Question: What is the date of the hearing as scheduled in the document?
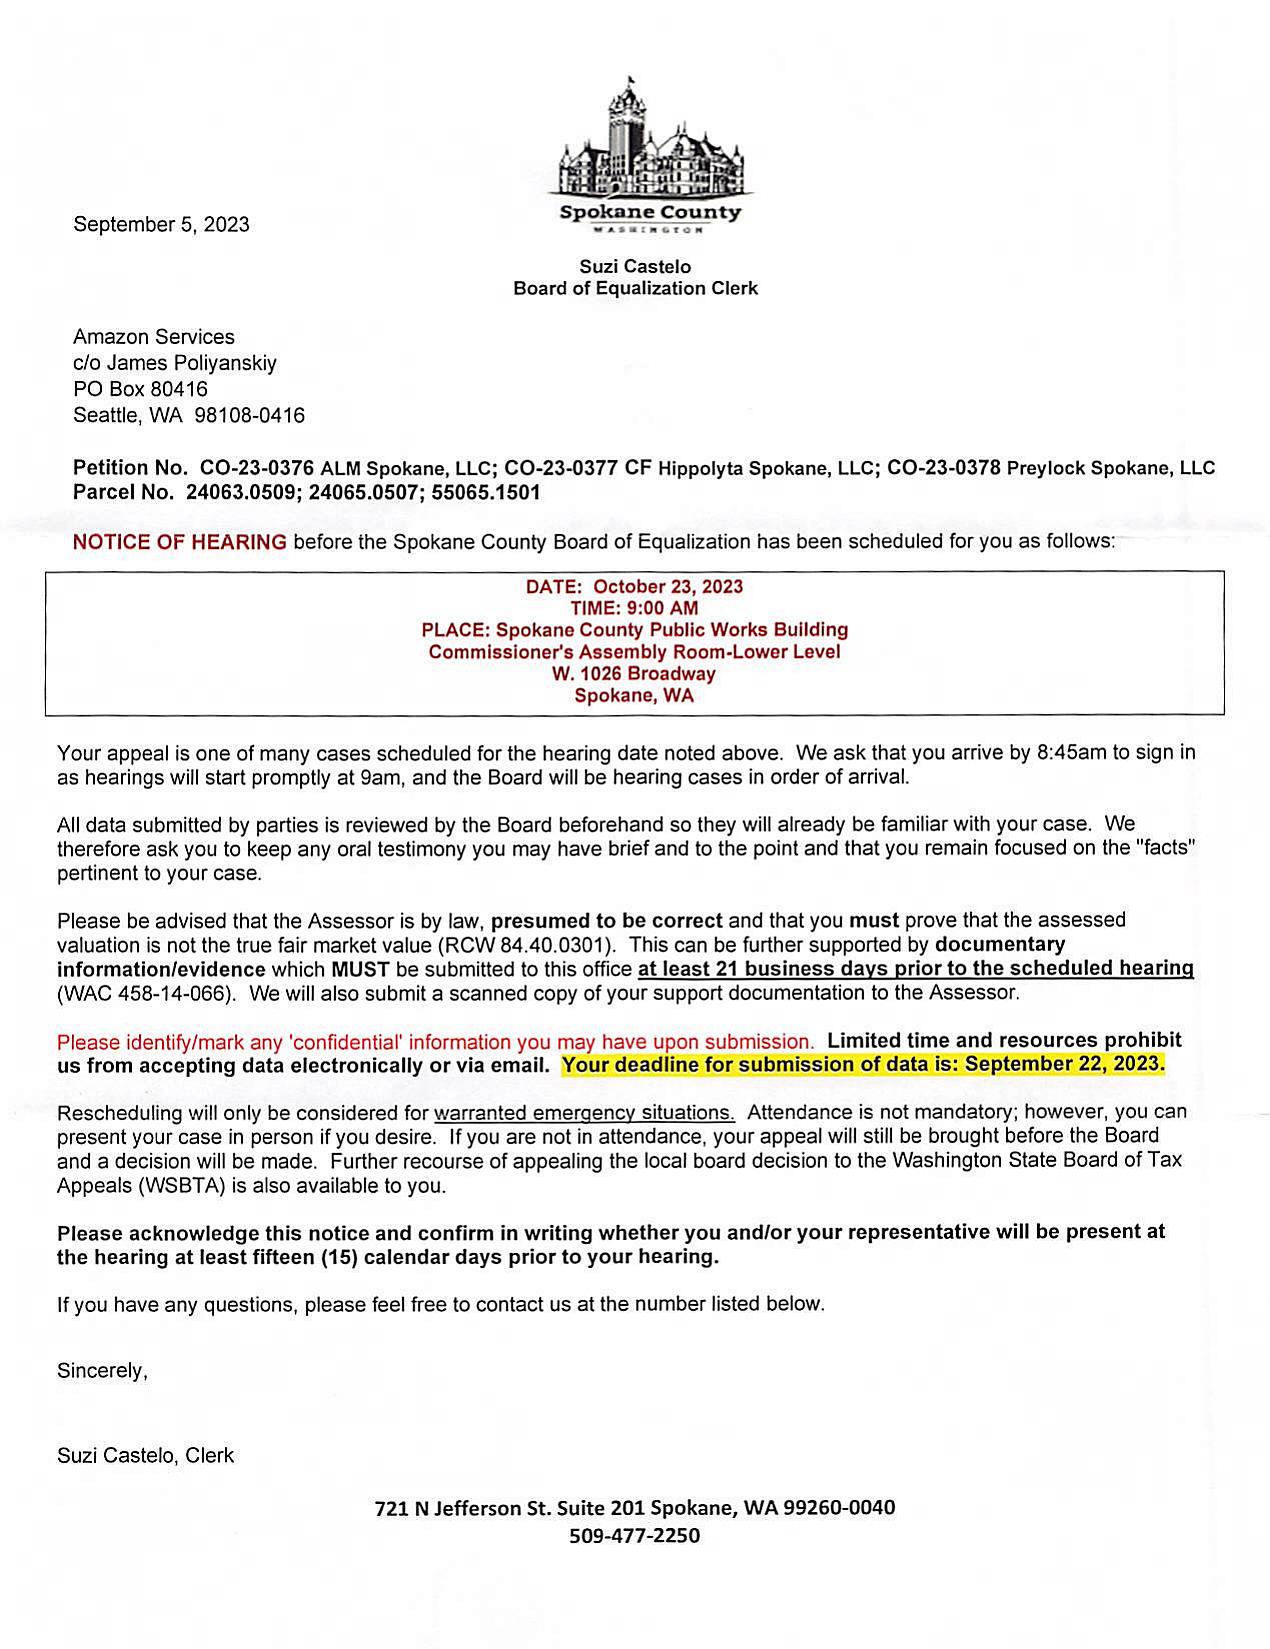
Answer: "23-Oct-23"